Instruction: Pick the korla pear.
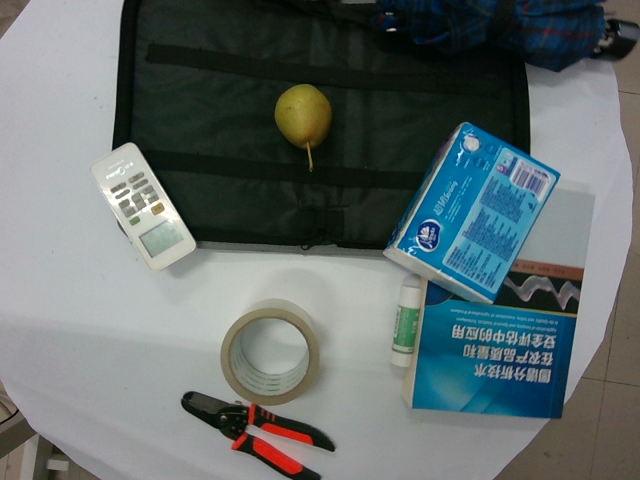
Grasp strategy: vertical